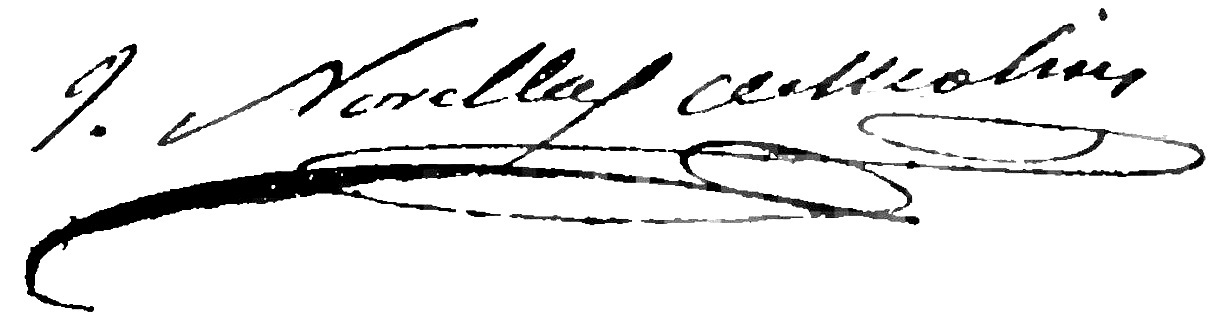
Signature of: jaume novellas i de molins